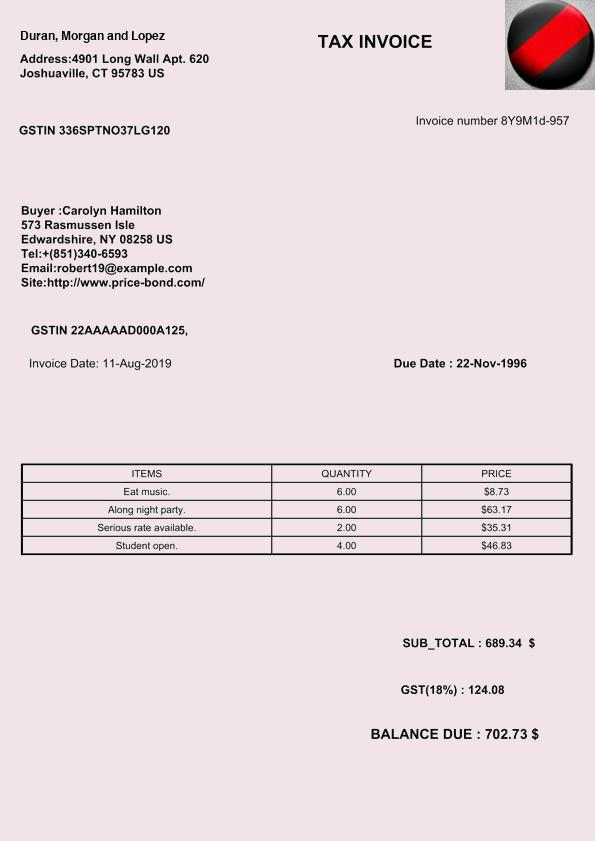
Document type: Invoice